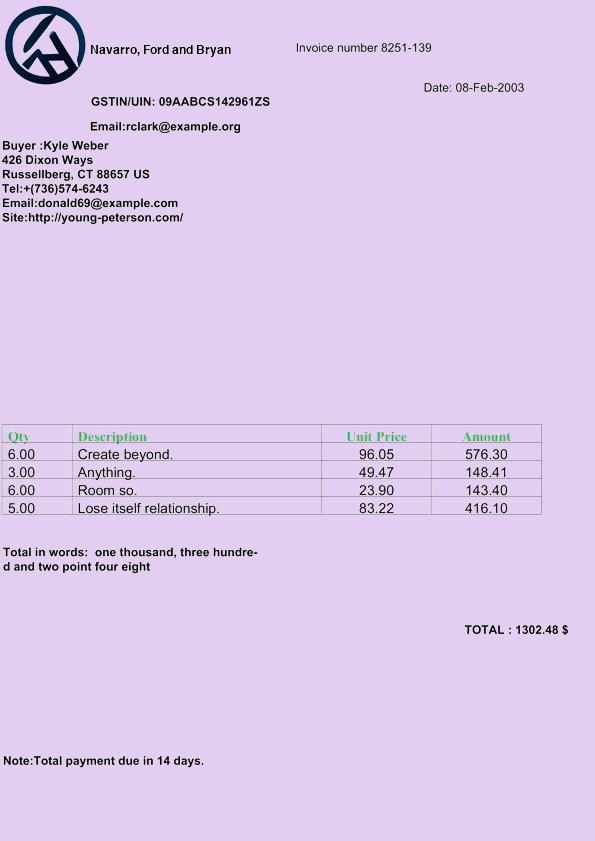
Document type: Invoice